Question: What is the address or location of the property listed in the document?
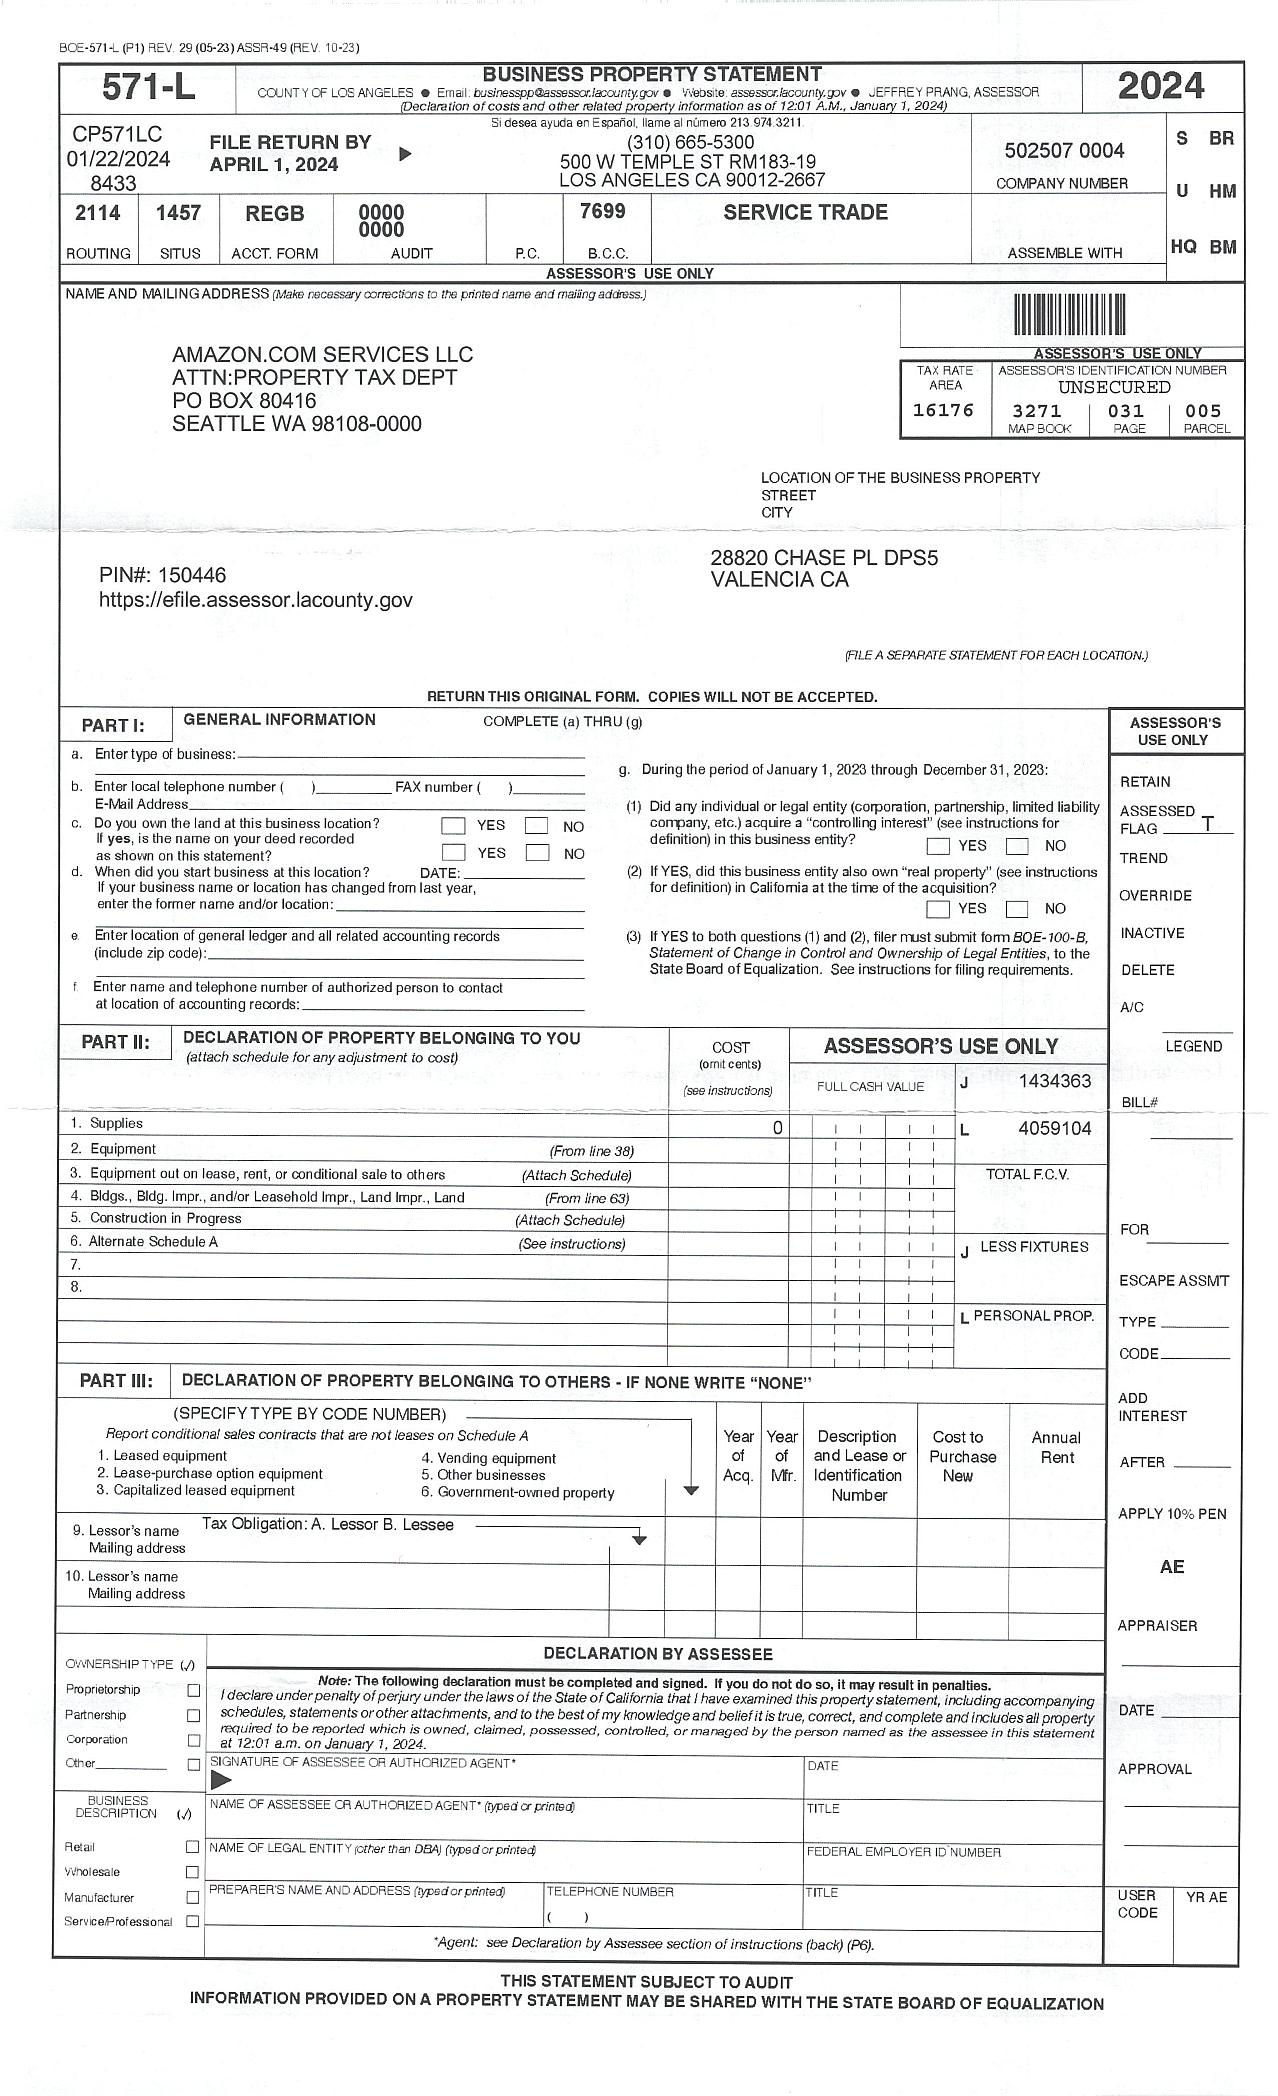
Answer: "28820 CHASE PL DPSS VALENCIA"